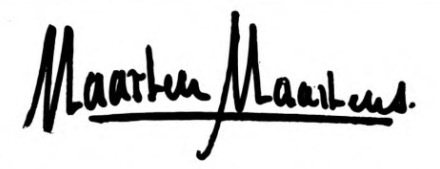
Signature of: maarten maartens